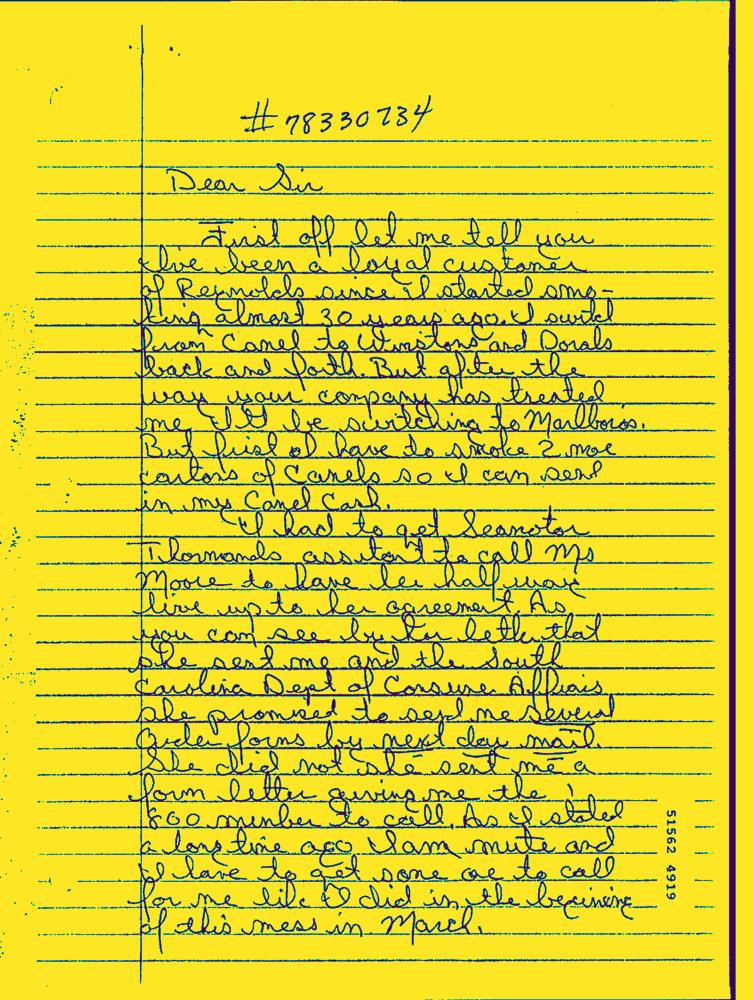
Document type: Hand-Written